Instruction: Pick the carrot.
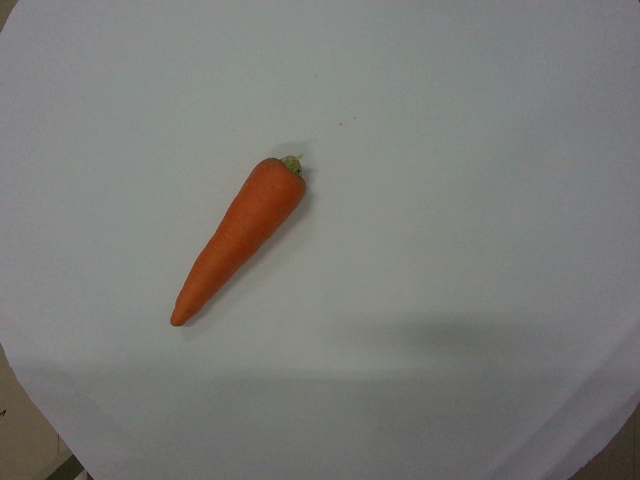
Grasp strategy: vertical